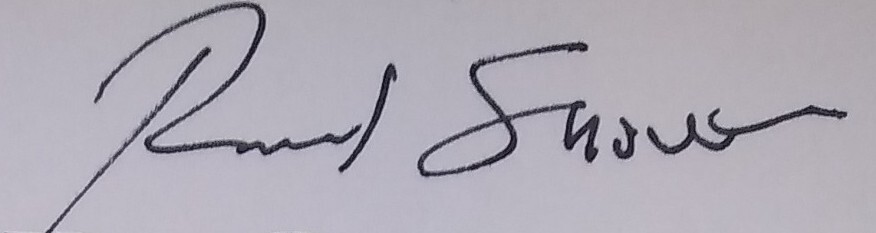
Signature of: richard snow